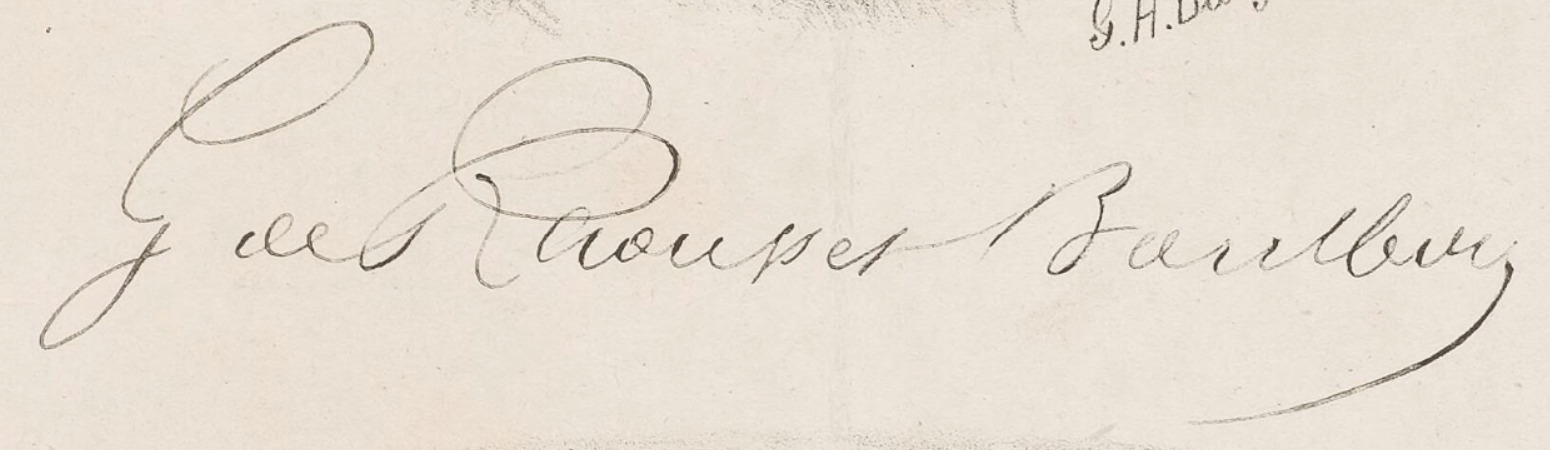
Signature of: gaston de raousset boulbon